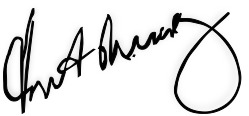
Signature of: cherif guellal